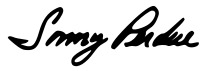
Signature of: sonny perdue